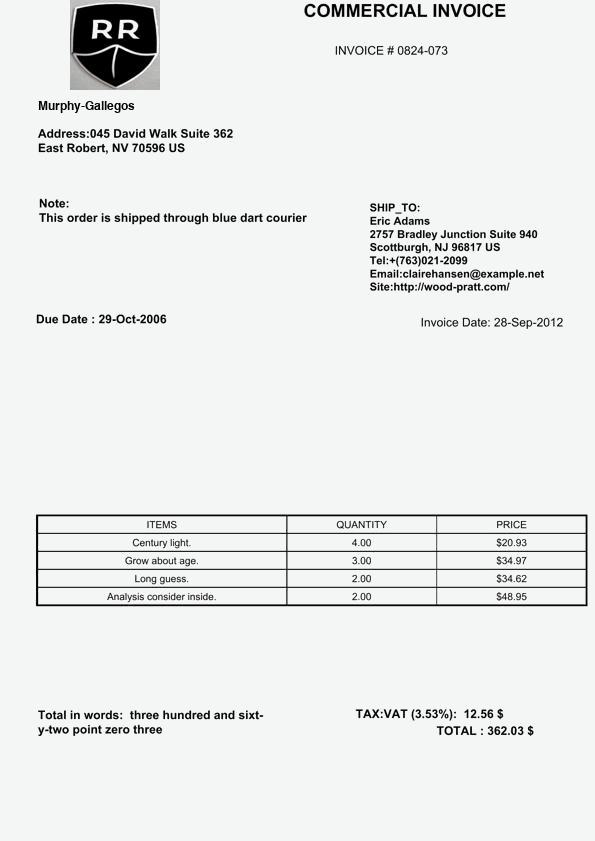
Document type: Invoice